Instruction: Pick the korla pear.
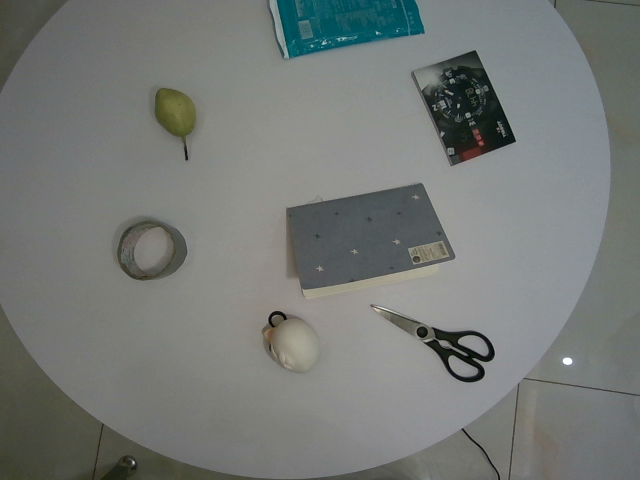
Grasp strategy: vertical